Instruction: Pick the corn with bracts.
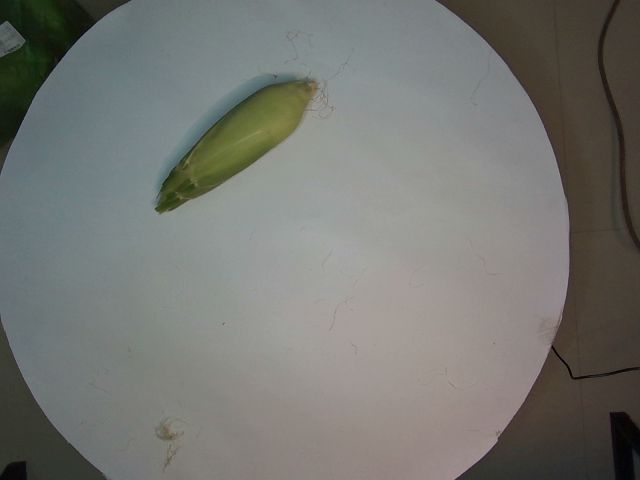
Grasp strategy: vertical